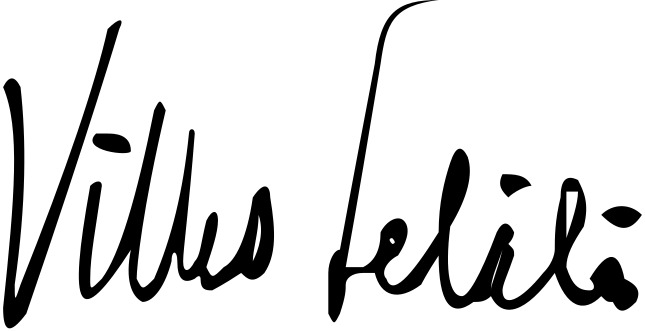
Signature of: vilho setälä